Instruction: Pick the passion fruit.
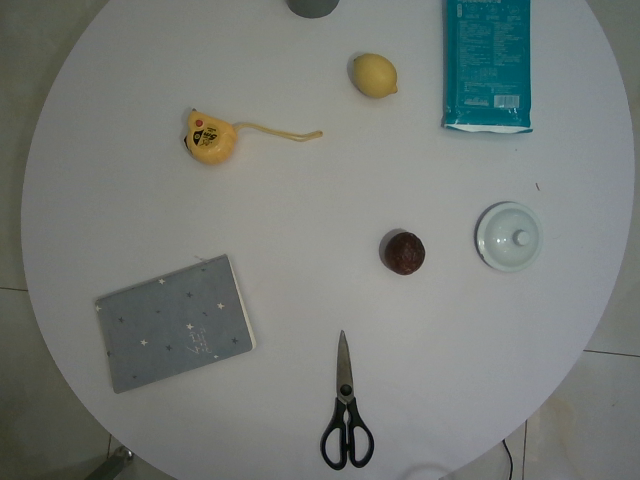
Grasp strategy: vertical